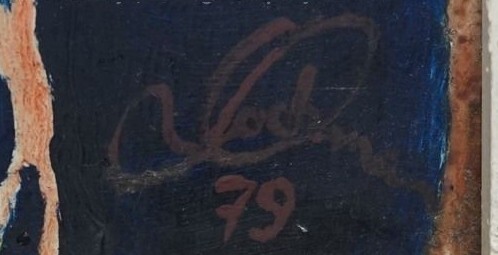
Signature of: jiří lochman